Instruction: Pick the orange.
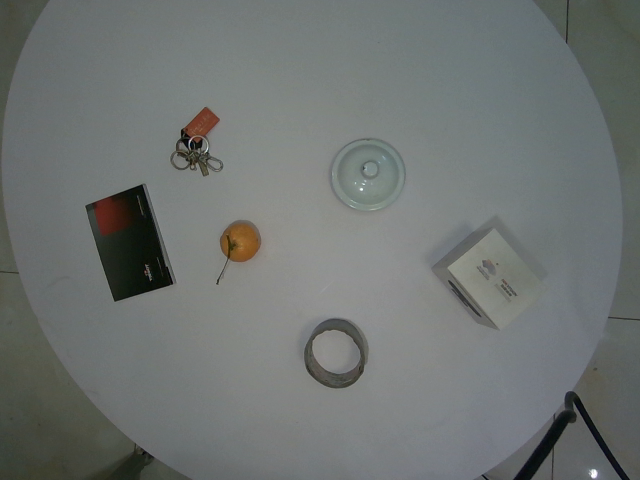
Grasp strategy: vertical